Question: What is the earliest payment due date mentioned in the document?
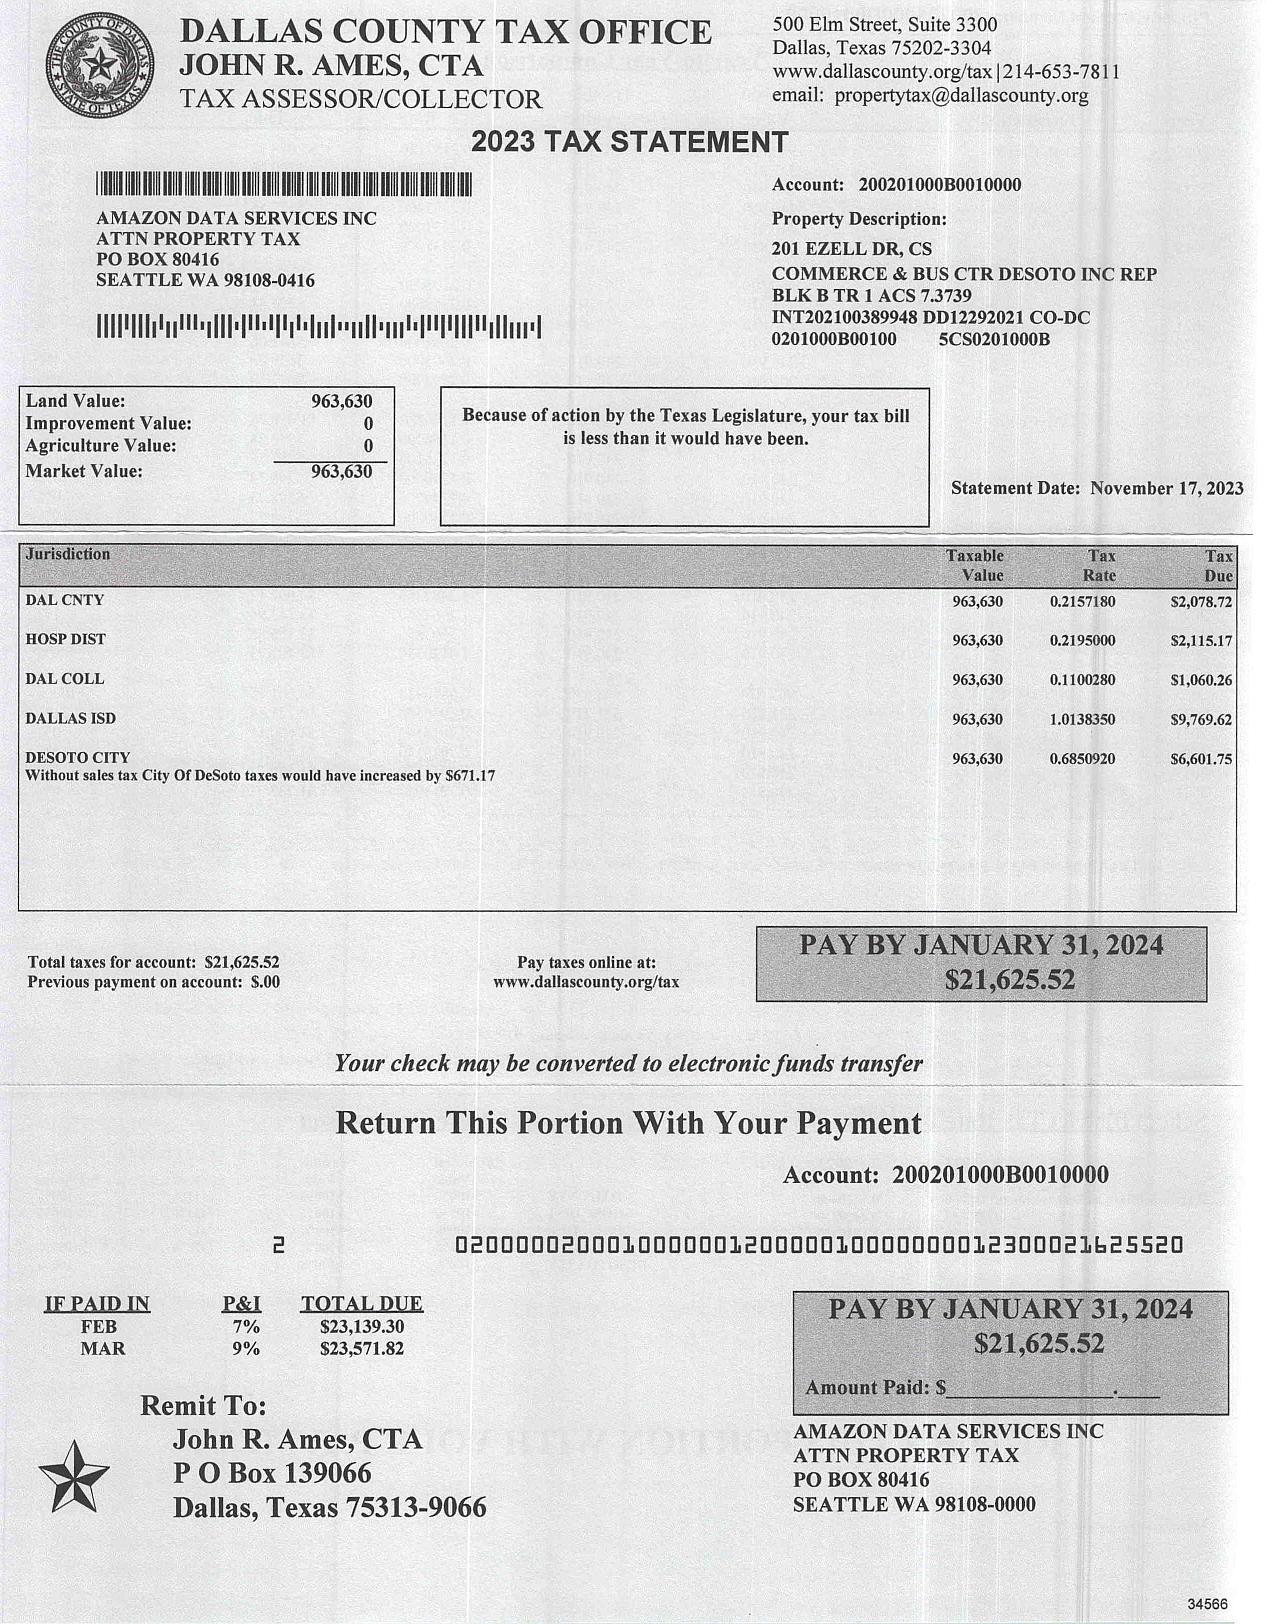
Answer: "31-Jan-24"